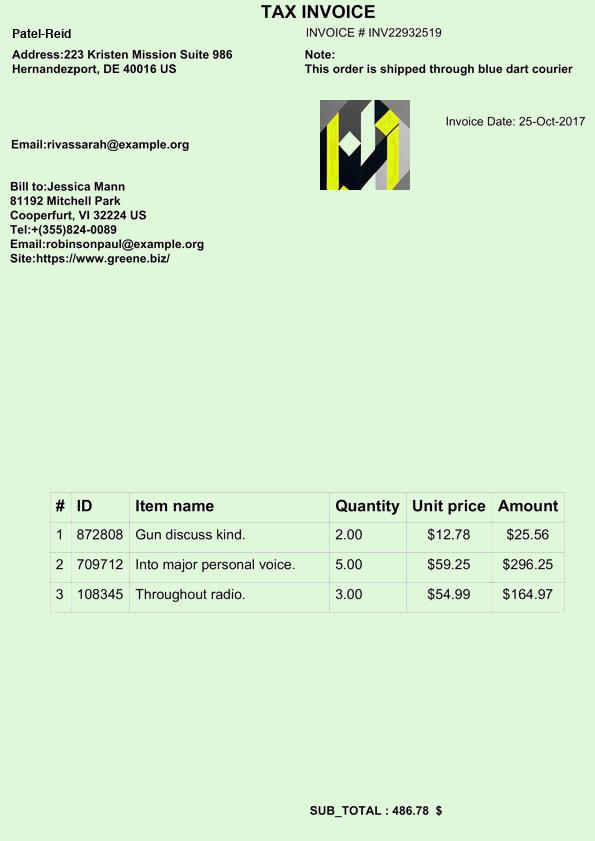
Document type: Invoice